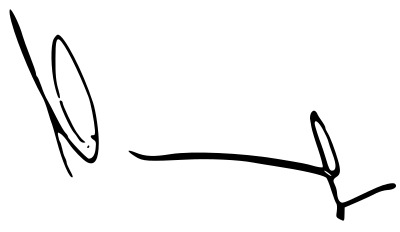
Signature of: mykola azarov